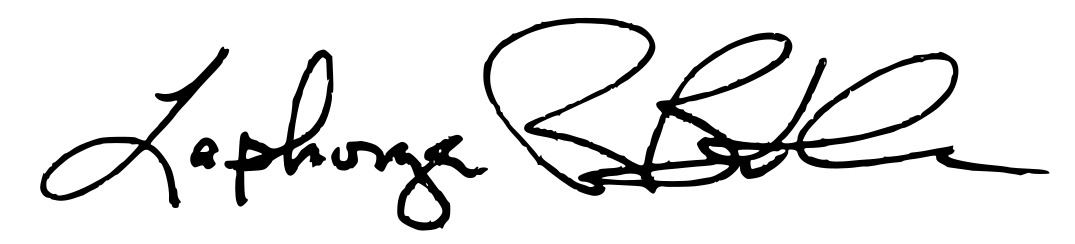
Signature of: laphonza butler